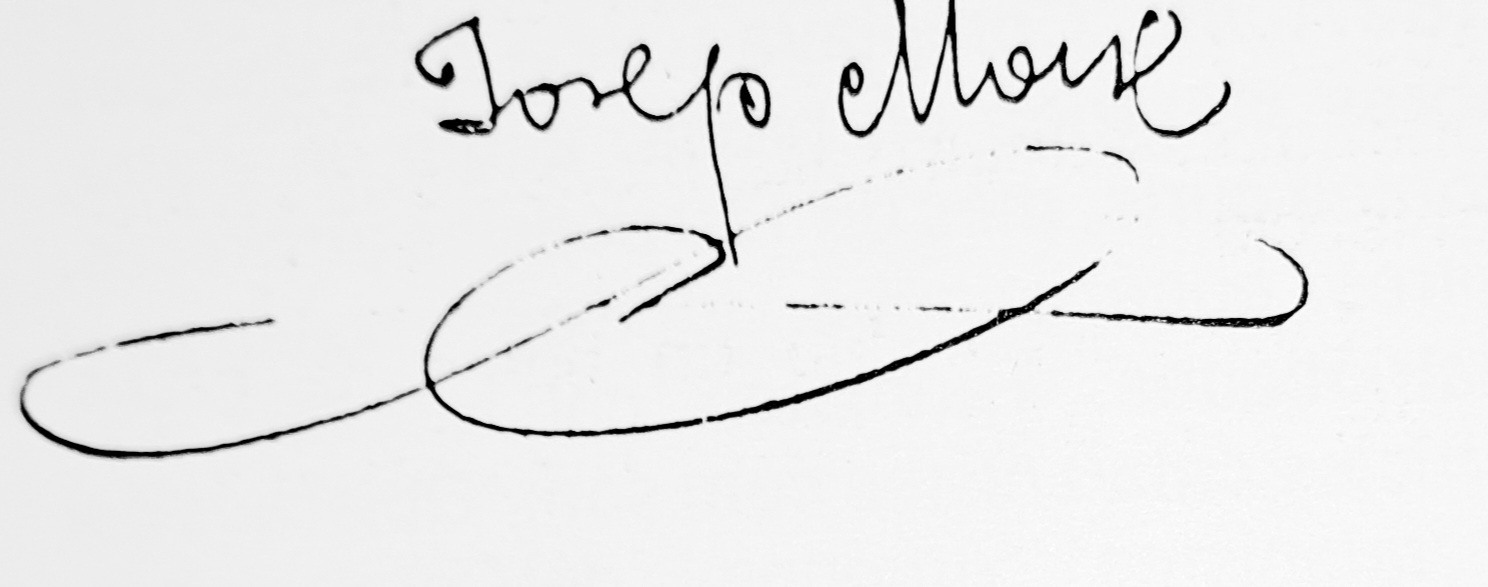
Signature of: josep moix marimon